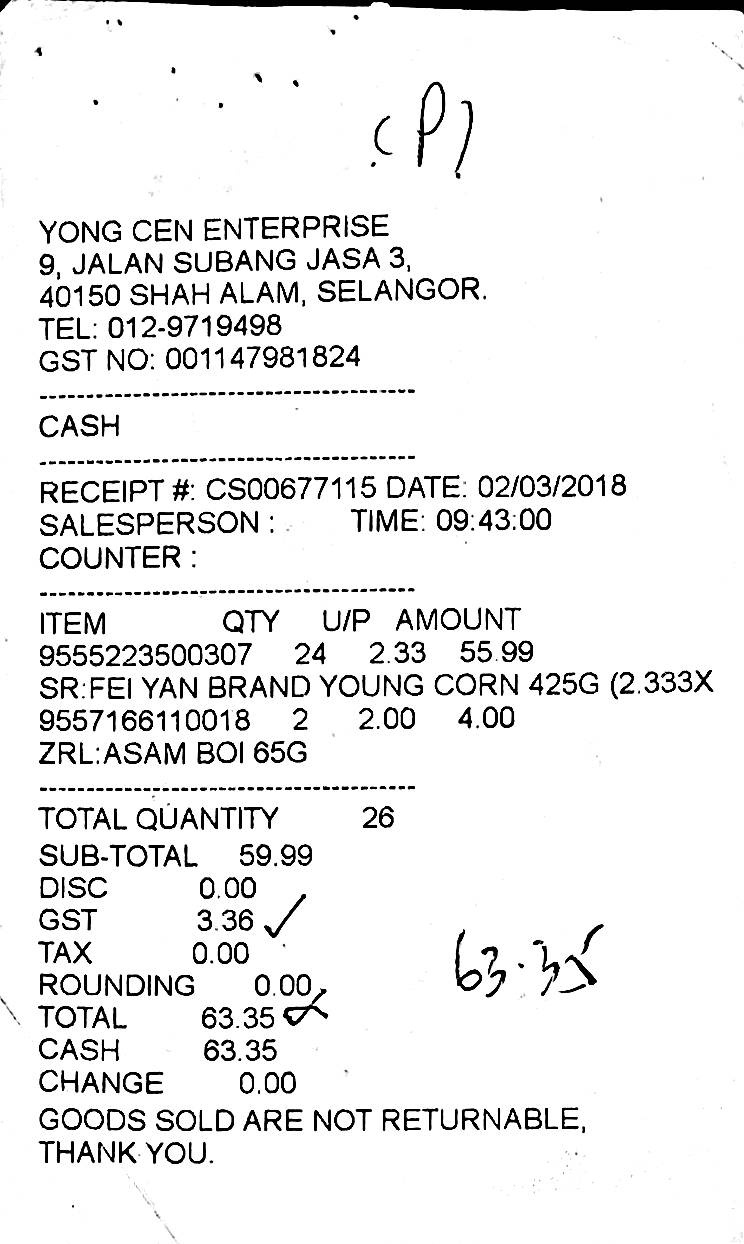
YONG CEN ENTERPRISE
9, JALAN SUBANG JASA 3,
40150 SHAH ALAM, SELANGOR.
TEL: 012-9719498
GST NO: 001147981824
CASH
RECEIPT #: CS00677115
DATE: 02/03/2018
SALESPERSON :
TIME: 09:43:00
COUNTER :
ITEM
QTY
U/P
AMOUNT
9555223500307
24
2.33
55.99
SR:FEI YAN BRAND YOUNG CORN 425G (2.333X
9557166110018
2
2.00
4.00
ZRL:ASAM BOI 65G
TOTAL QUANTITY
26
SUB-TOTAL
59.99
DISC
0.00
GST
3.36
TAX
0.00
ROUNDING
0.00
TOTAL
63.35
CASH
63.35
CHANGE
0.00
GOODS SIKD ARE NOT RETURNABLE,
THANK YOU.